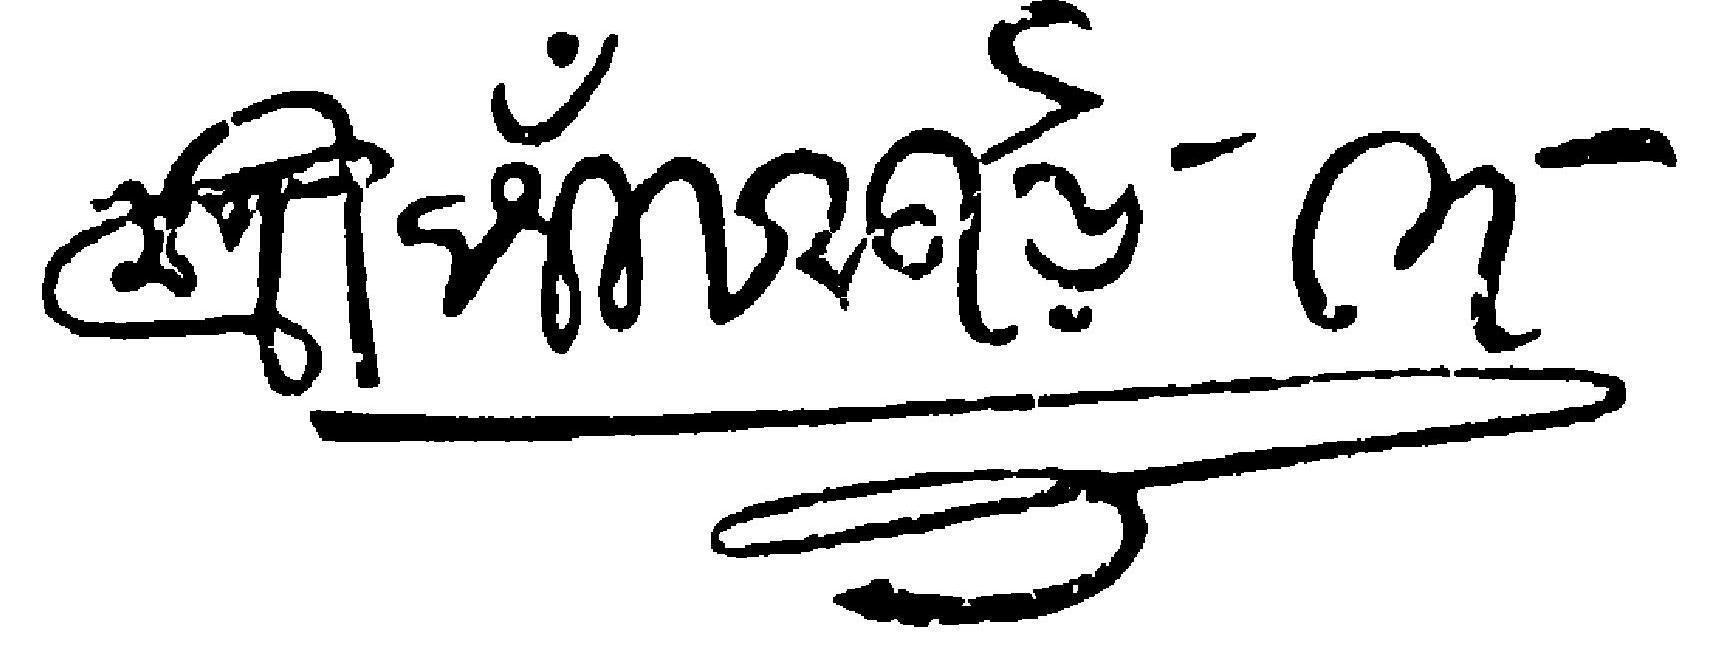
Signature of: panchkari dey